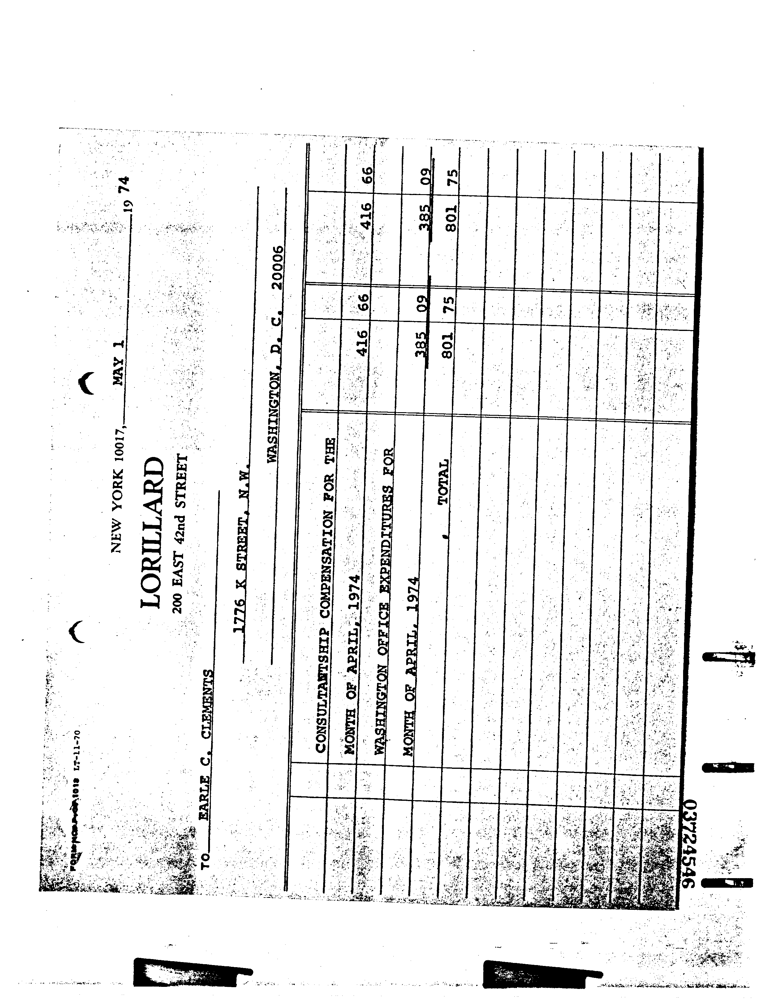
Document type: Invoice